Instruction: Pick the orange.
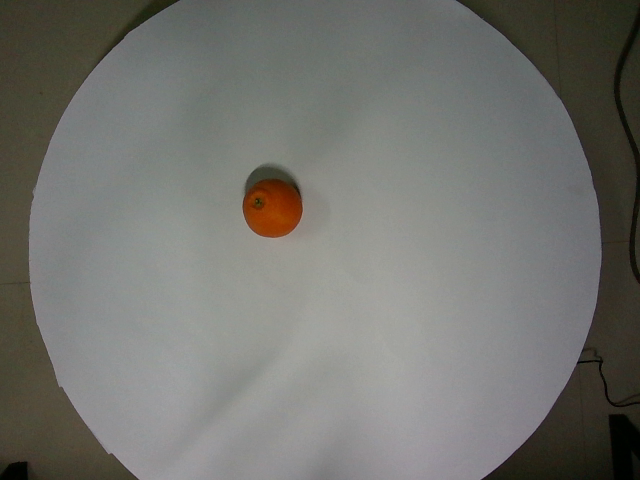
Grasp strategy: vertical